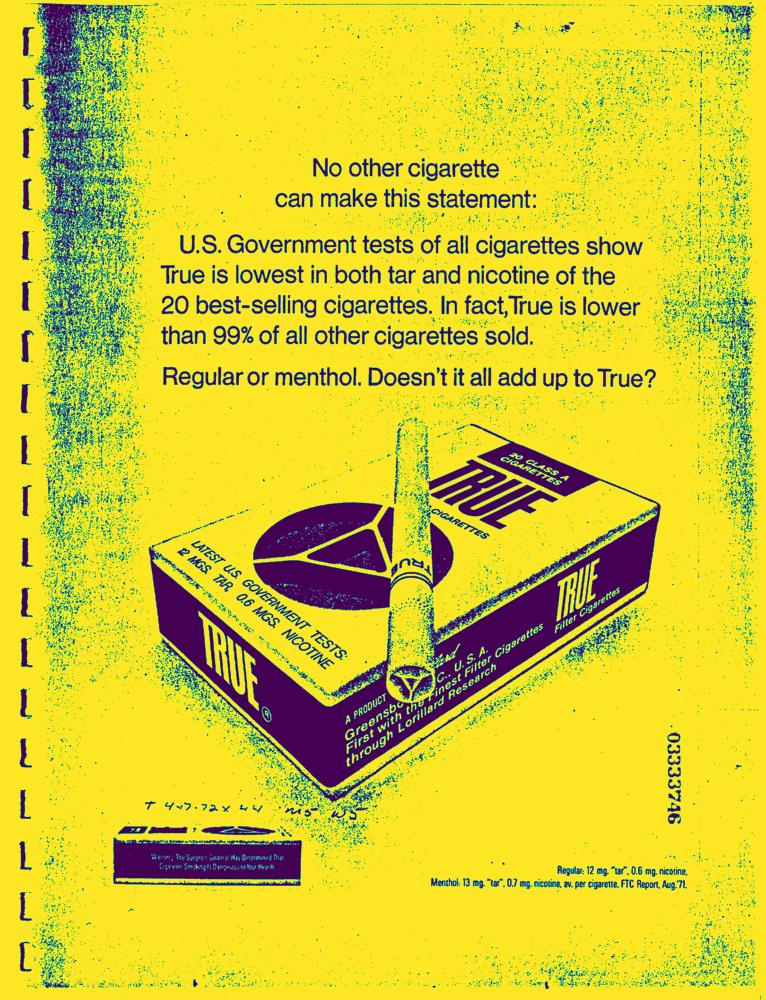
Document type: AD